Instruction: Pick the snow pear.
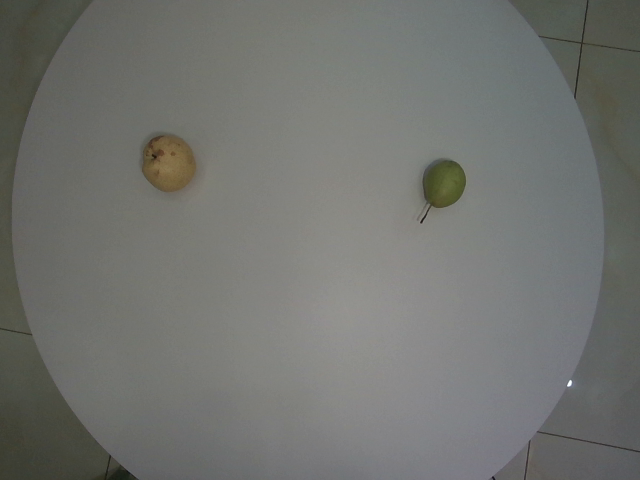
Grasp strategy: vertical